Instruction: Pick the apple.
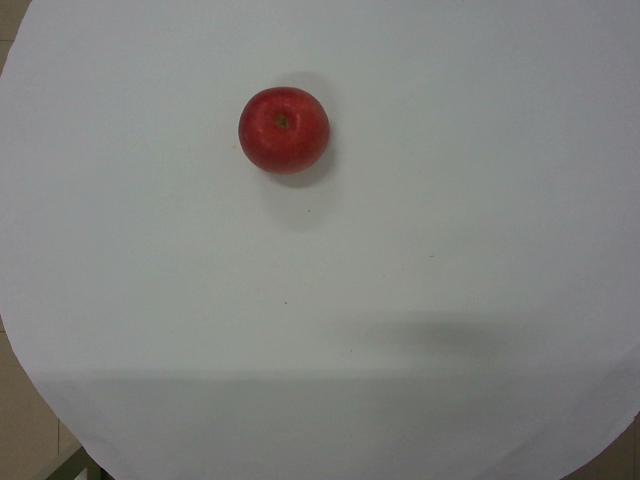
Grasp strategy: vertical